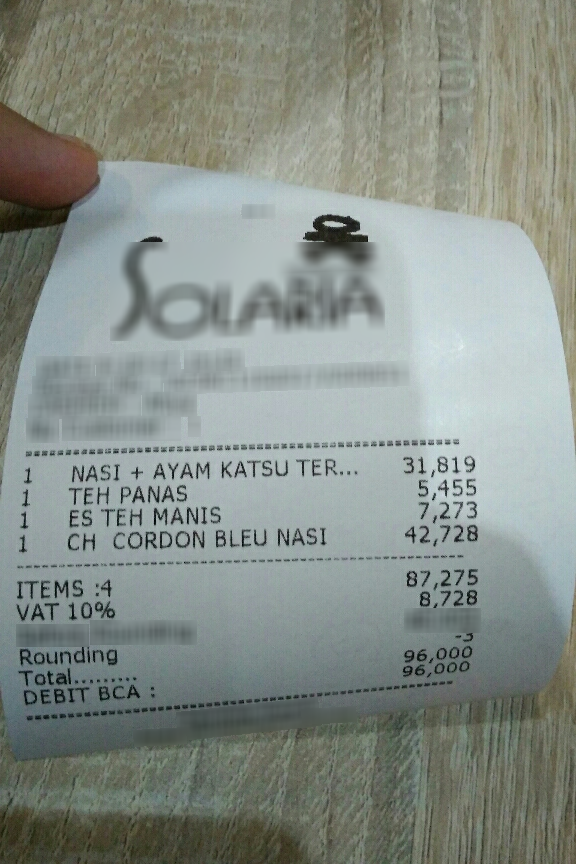
Extraction:
receipt: line_items: name: NASI + AYAM KATSU TER...
price: 31,819
qty: 1
name: TEH PANAS
price: 5,455
qty: 1
name: ES TEH MANIS
price: 7,273
qty: 1
name: CH CORDON BLEU NASI
price: 42,728
qty: 1
subtotal: 87,275
tax: 8,728
total: 96,000